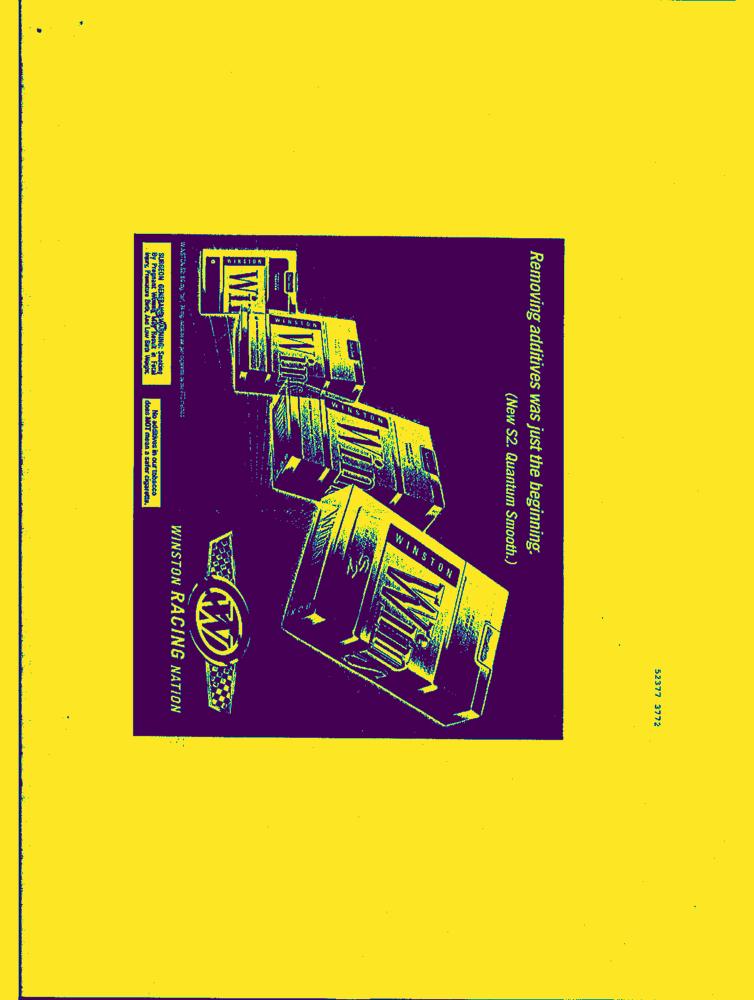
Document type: AD